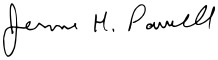
Signature of: jerome powell